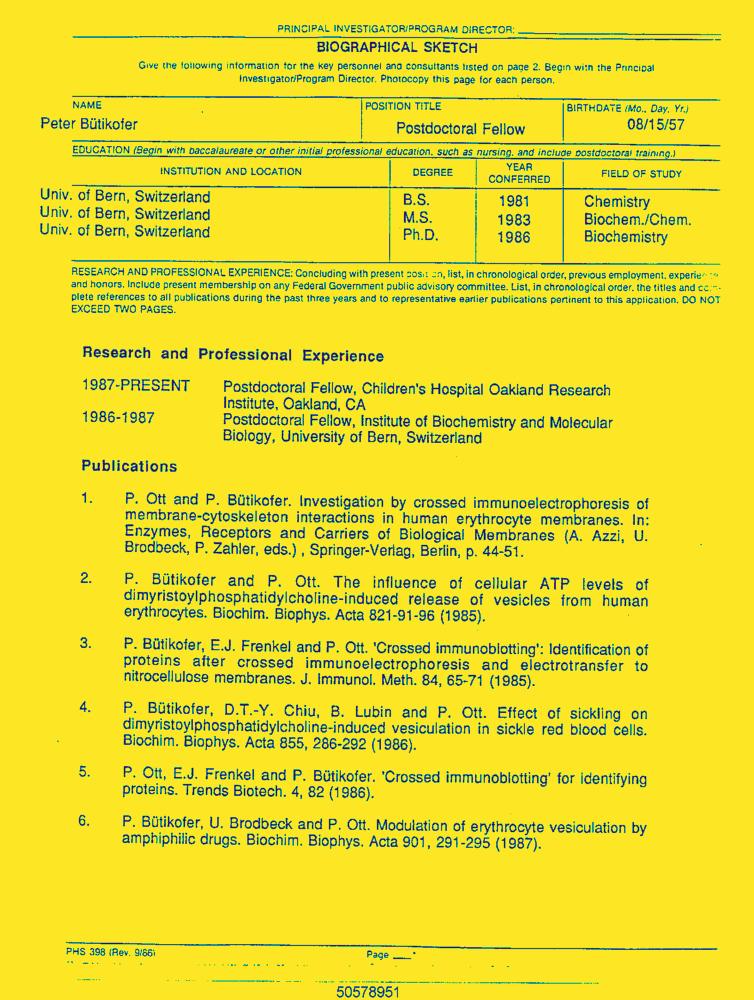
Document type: Resume-Doc